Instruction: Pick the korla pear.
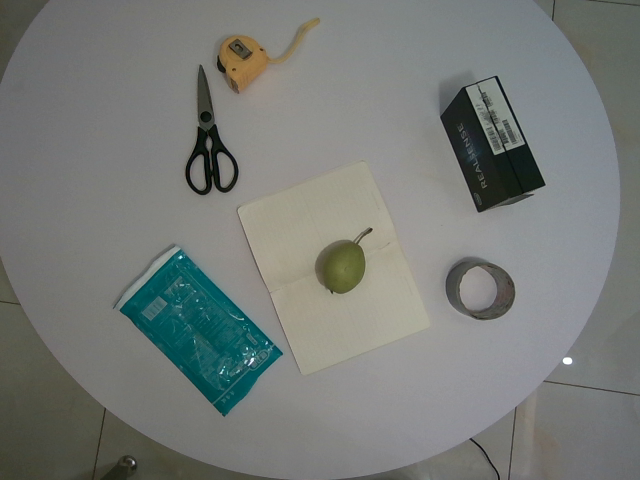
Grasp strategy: vertical